Question: In what way does the history help explain the case?
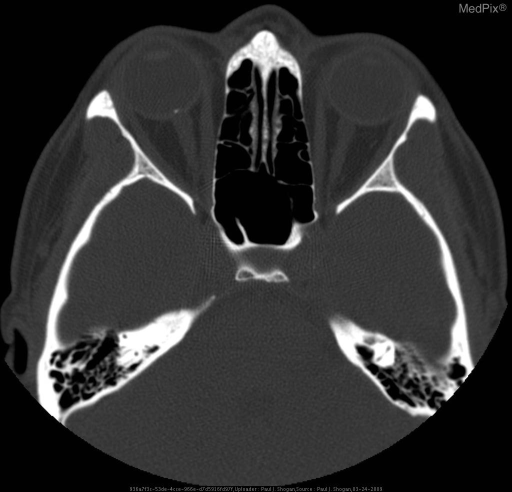
Answer: The patient's history of Patient 1: 72 year old man with remote history of right zygomatic arch fracture and chronic blindness.

Patients 2 and 3: 24 and 32 year old patients with concern for papilledema and visual field deficits. is key in understanding the case.